Question: What appears to be the issue?
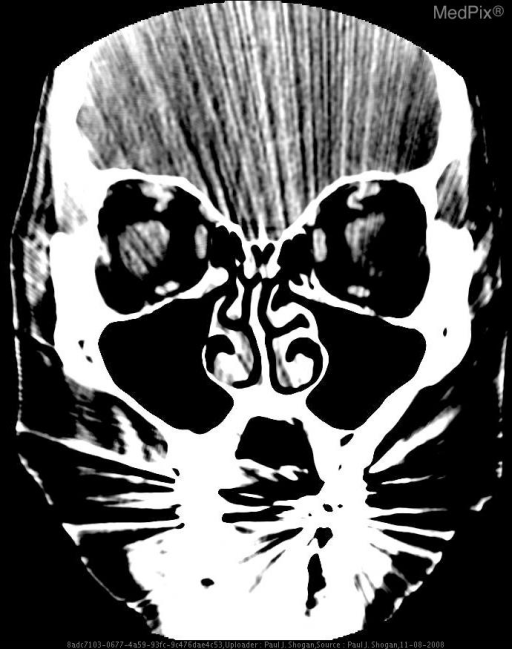
Answer: The findings suggest Contrast enhanced axial and coronal CT images reveal abnormal infiltration and thickening of the right preseptal soft tissues, extending into the right medial canthus. No postseptal extension is noted.  No peripheral enhancing fluid collections are seen.   Additionally, images demonstrate an enhancing lentiform mass along the superoposterior aspect of the right globe.. Contrast enhanced axial and coronal CT images reveal abnormal infiltration and thickening of the right preseptal soft tissues, extending into the right medial canthus. No postseptal extension is noted.  No peripheral enhancing fluid collections are seen.. The patient might have a history of 58 yo woman with orbital cellulitis preceded by open lesion inferior to right eye..